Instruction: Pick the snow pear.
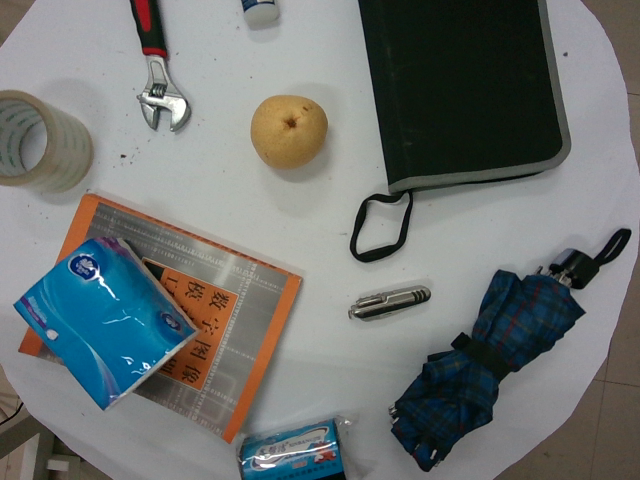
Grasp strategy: vertical